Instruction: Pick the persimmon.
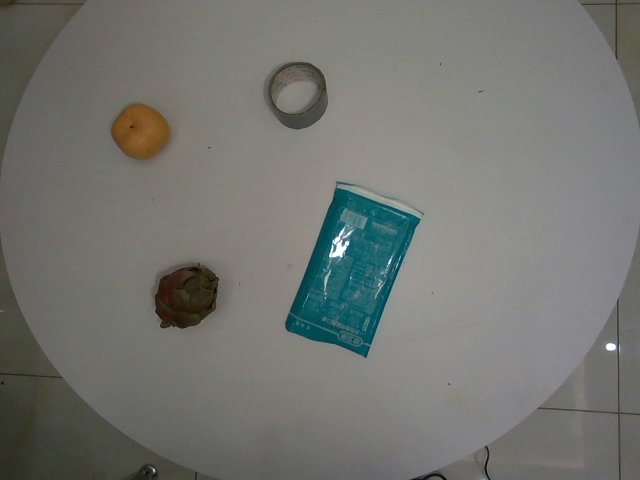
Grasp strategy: vertical